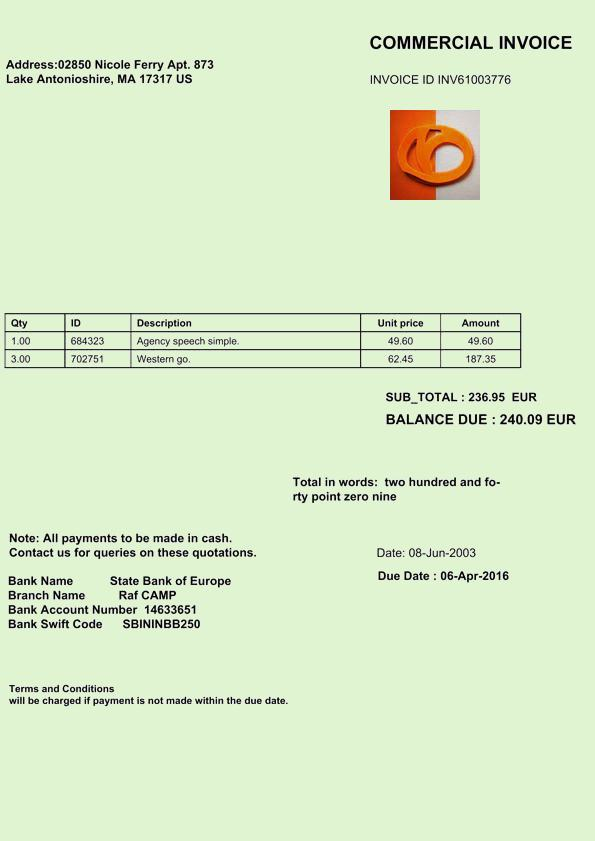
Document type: Invoice